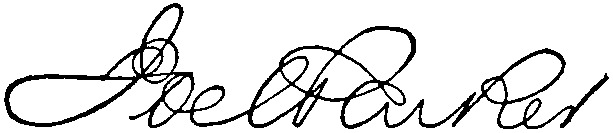
Signature of: joel parker